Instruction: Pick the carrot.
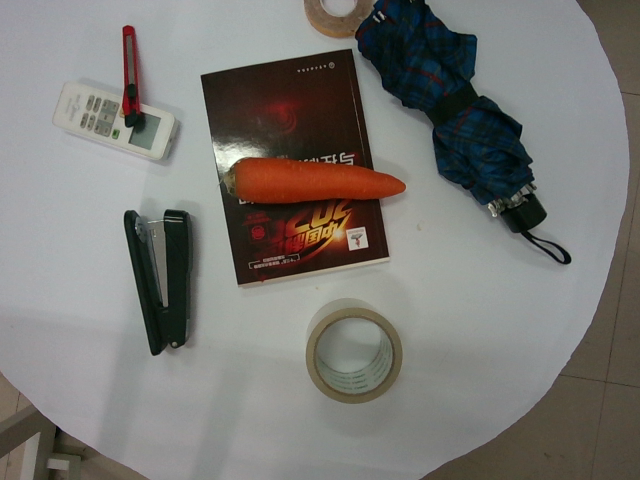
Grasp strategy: vertical